Question: How is the property described in the document?
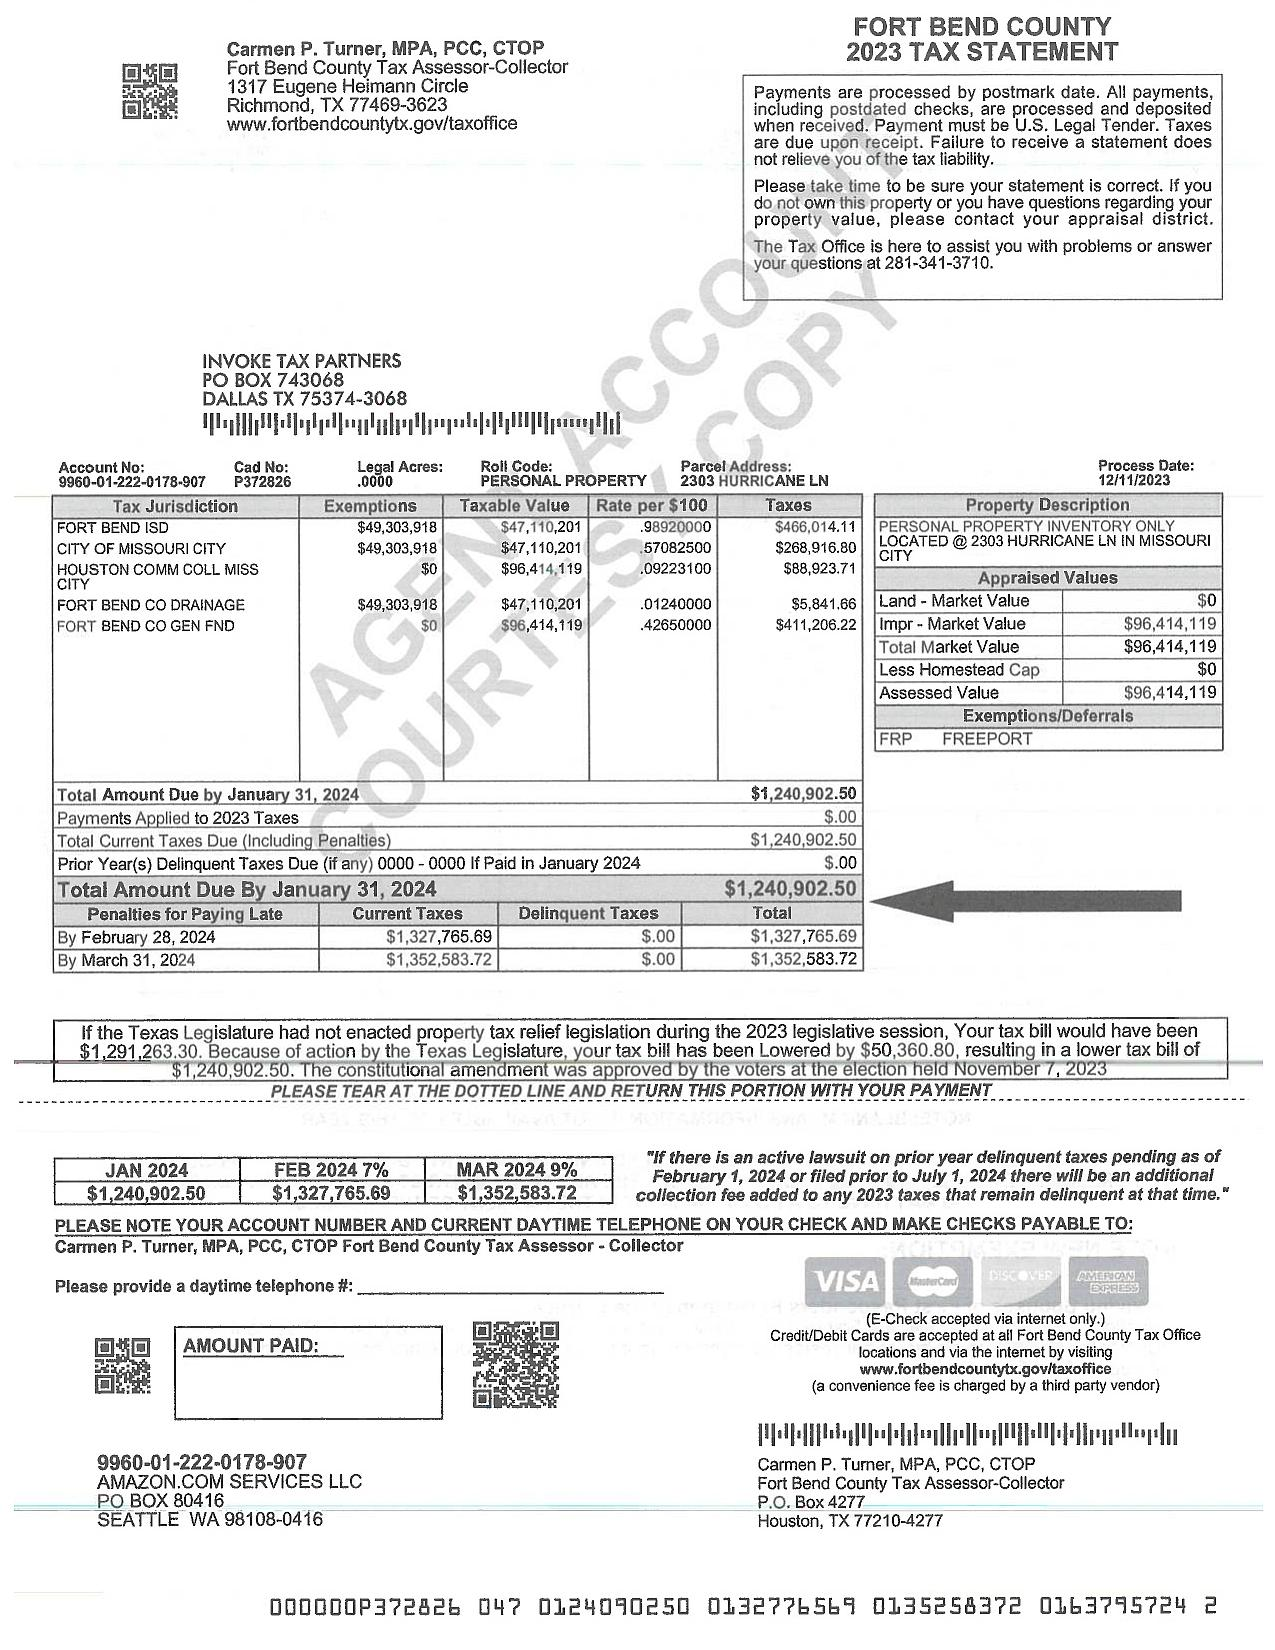
Answer: "COASTAL PRAIRIE TRS 23E & 23F ABST 503 HURRICANE LN IN MISSOURI CITY"